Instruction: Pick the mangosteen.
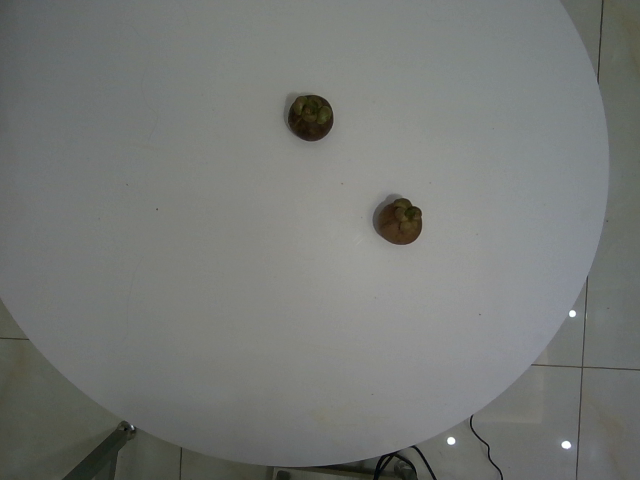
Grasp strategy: vertical